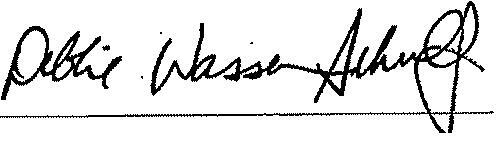
Signature of: debbie wasserman schultz